Question: Which state is mentioned in the document?
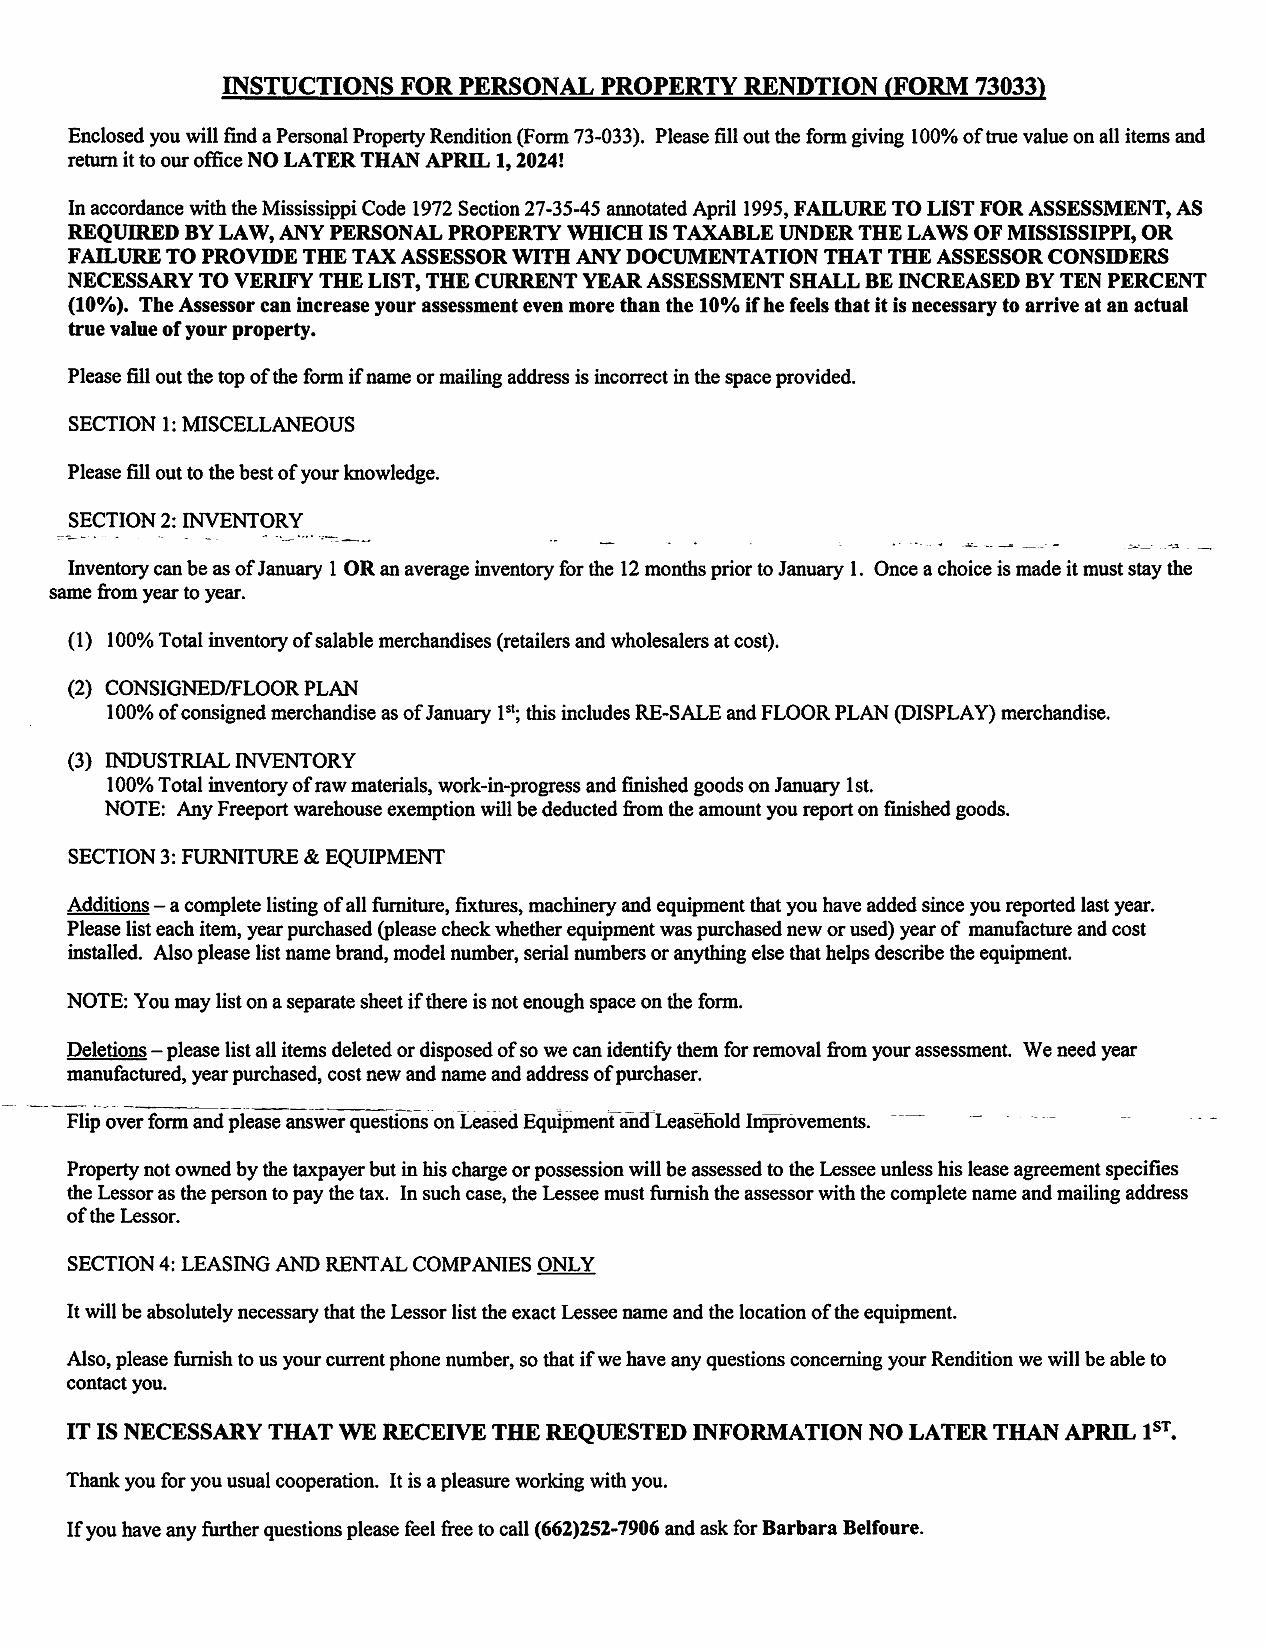
Answer: "Mississippi"